Question: What are the imaging findings?
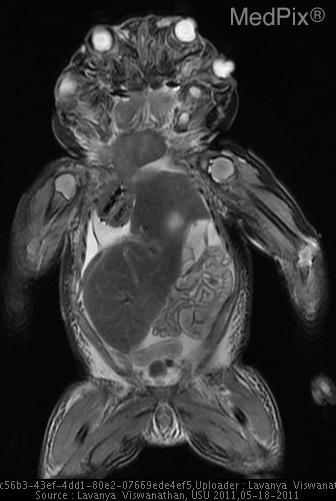
Answer: The imaging shows •  Duplication of facial structures (eyes, teeth)
•  Cleft with partial duplication of vertebrae (L1)
•  Absence of spinal cord and brain
•  Enlarged liver, distorting abdominal and thoracic structures
•  Congenital diaphragmatic hernia (lack of normal lung tissue found on autopsy) Duplication of facial structures (eyes, teeth).
Cleft with partial duplication of vertebrae („?L1).
Absence of spinal cord and brain.
Enlarged liver, distorting abdominal and thoracic structures.
Congenital diaphragmatic hernia (lack of normal lung tissue found on autopsy).